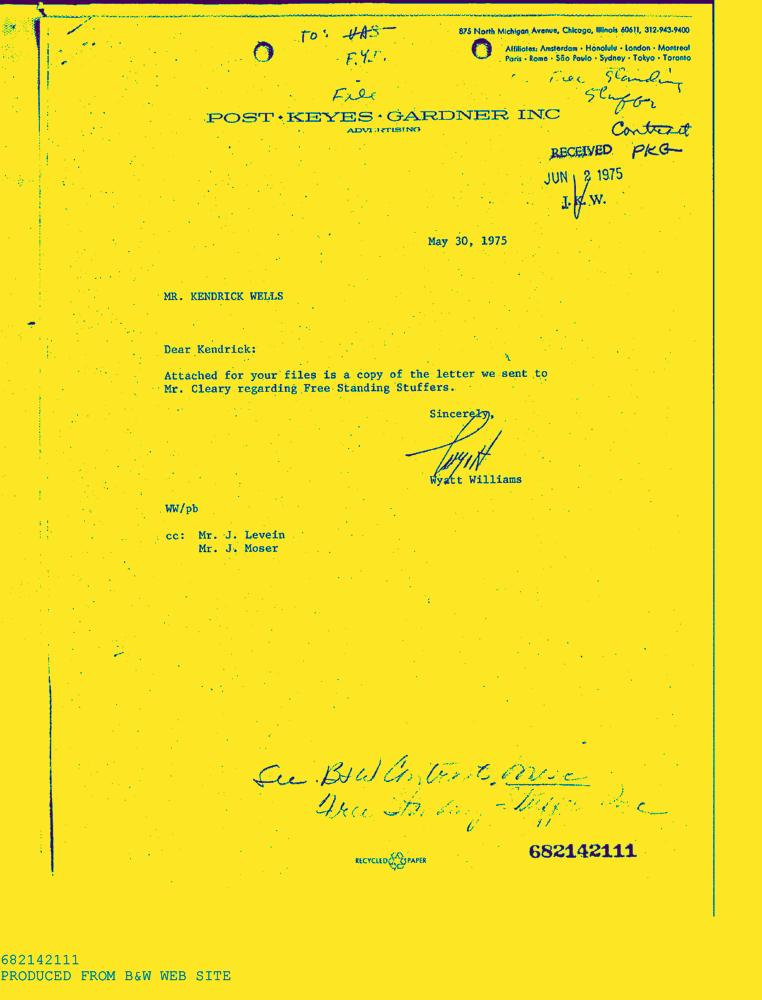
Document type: Letter-Doc